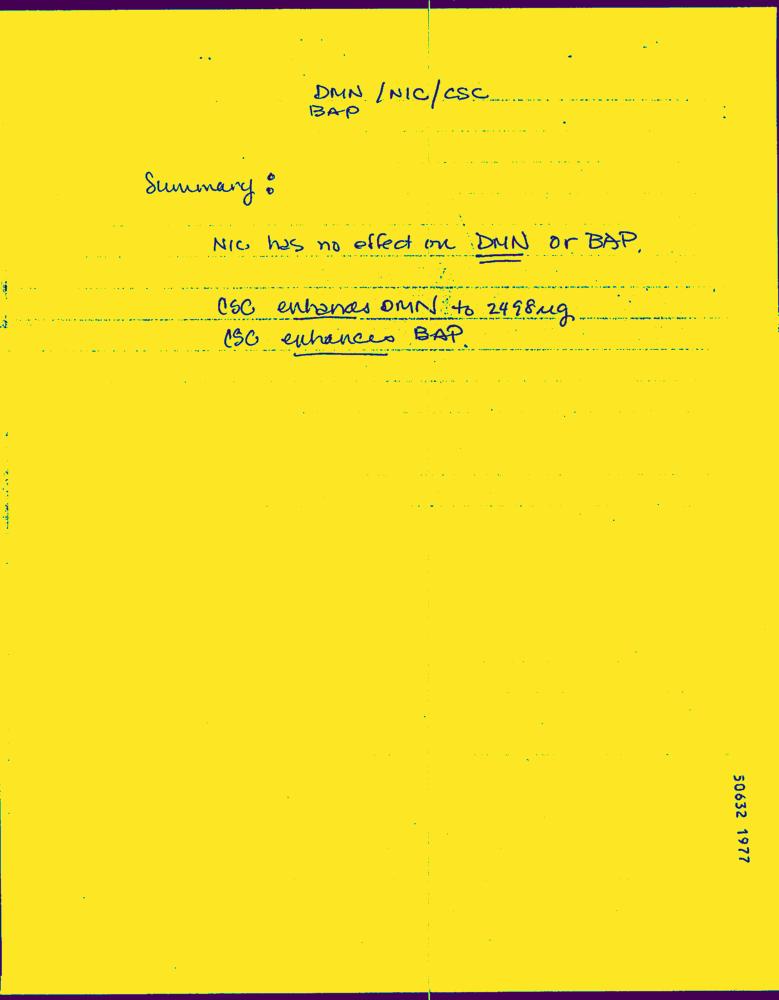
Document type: Hand-Written